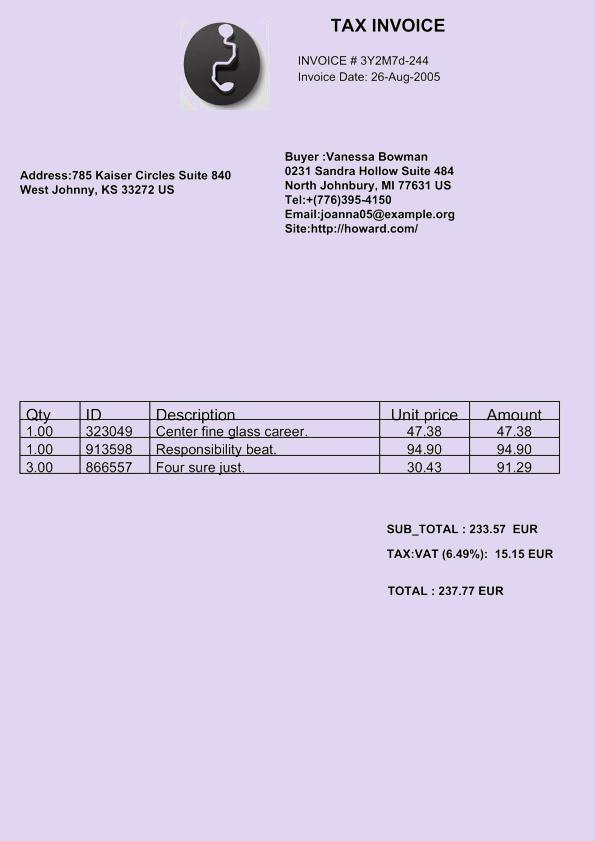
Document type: Invoice